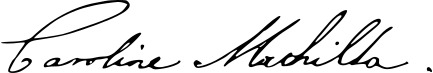
Signature of: caroline matilda of great britain